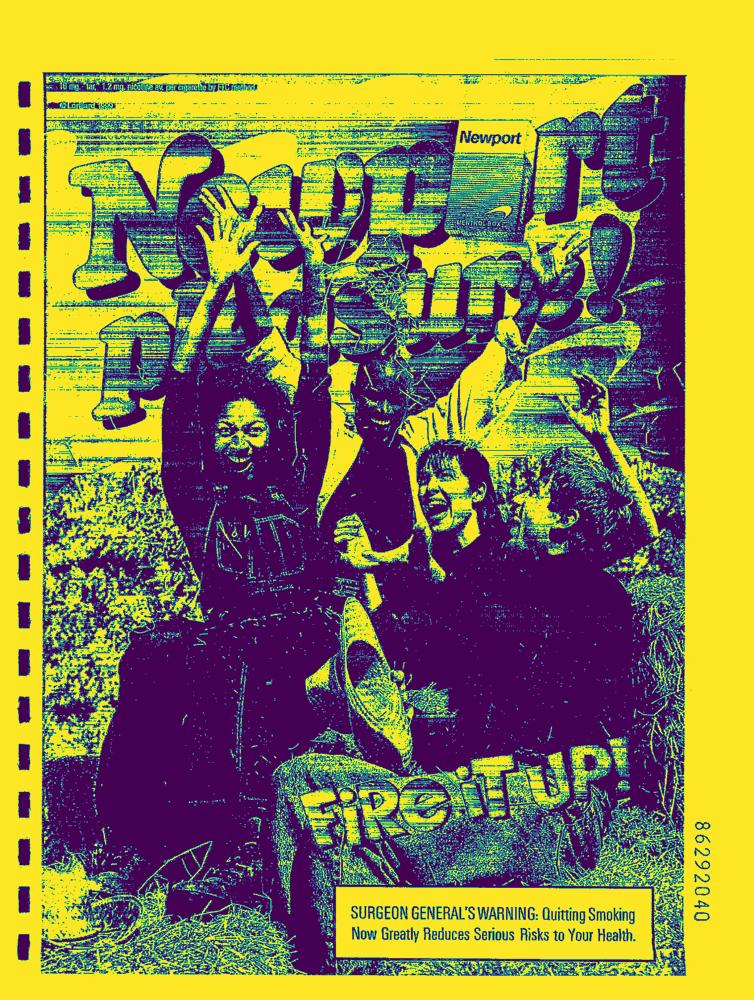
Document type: AD